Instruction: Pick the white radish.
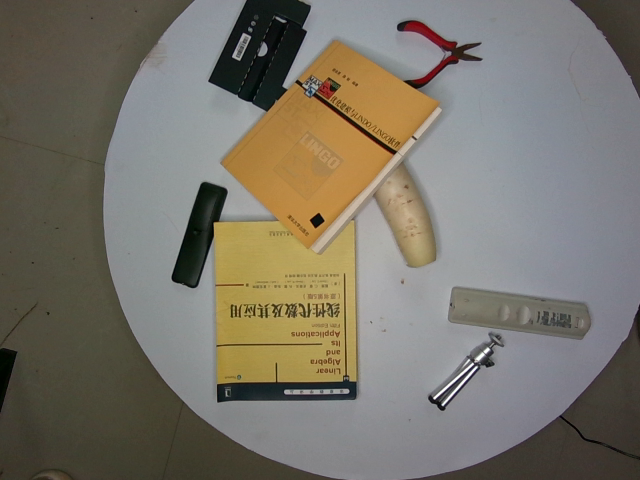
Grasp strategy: vertical